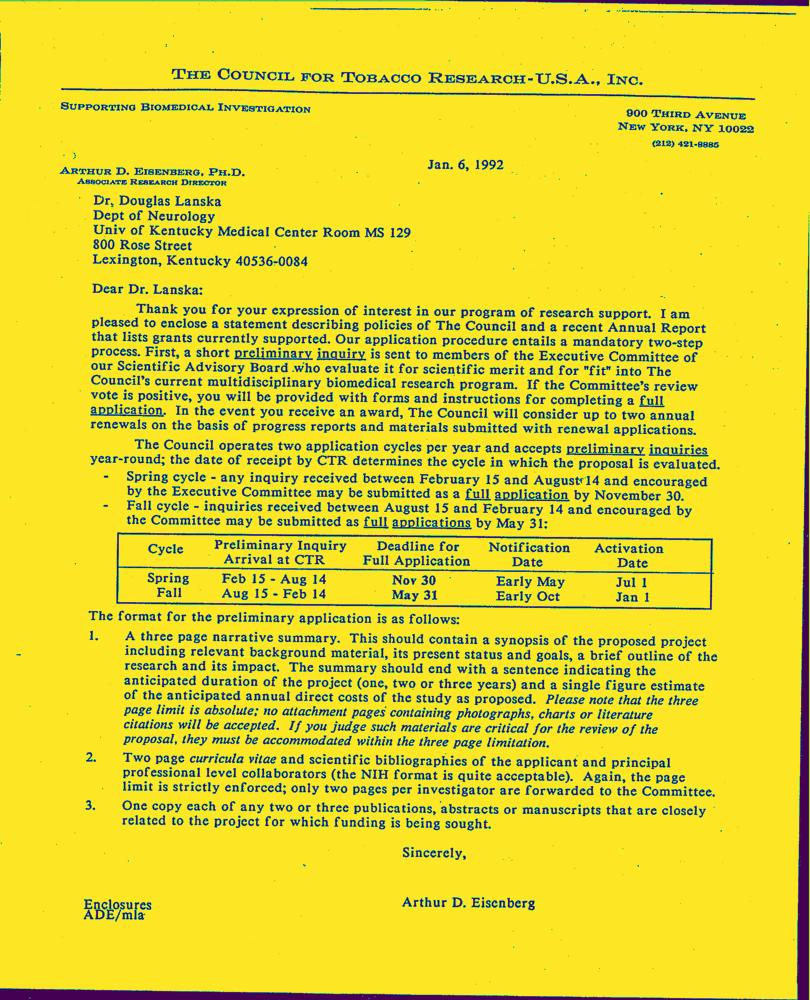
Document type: Letter-Doc